Question: What is the main concern?
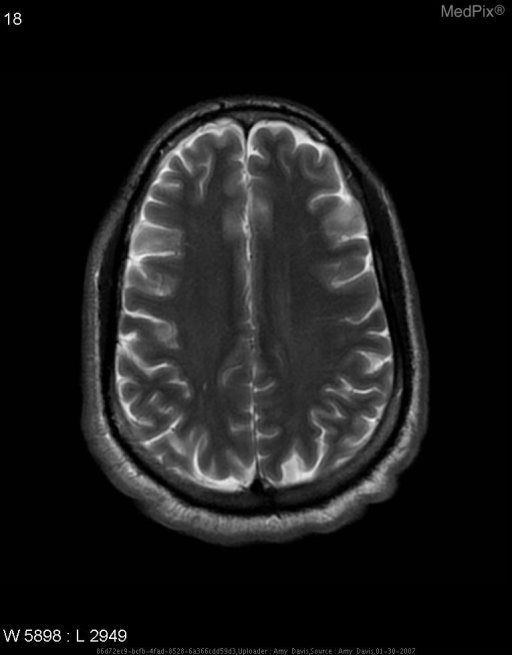
Answer: The findings suggest Multiplanar, multi-sequence MRI of brain without IV contrast.  Time-of-flight and contrast enhanced MRA of neck and intracranial vasculature with 3D reconstructions.
    - several small areas of restricted diffusion, two in the right temporal lobe and two in right posterior frontal lobe.  Areas have a small amount of associated T2 hyperintensity, most consistent with acute to subacute infarctions. Right frontal lobe lesions are gyroform.

DWI shows area of hyperintensity in right cerebral hemisphere

No evidence of hemodynamically significant stenosis in the common carotids.. Small areas of restricted diffusion- right temporal lobe, right posterior frontal lobe.
Associated T2 hyperintensity and acute/subacute infarctions.. The patient might have a history of 44yo RHD M with sudden onset of difficulty speaking, L facial droop and drooling.  Pt had difficulty forming words, slurred speech, and numbness in L face and arm.  Most of the reported symptoms resolved within 10 minutes, with slight numbess and tingling in the L corner of the mouth still present after 30-45 minutes..